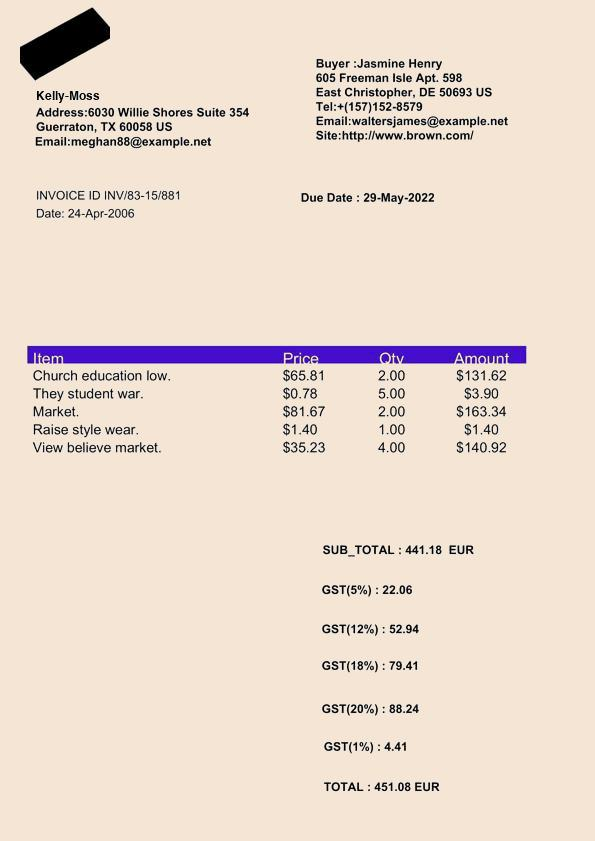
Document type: Invoice